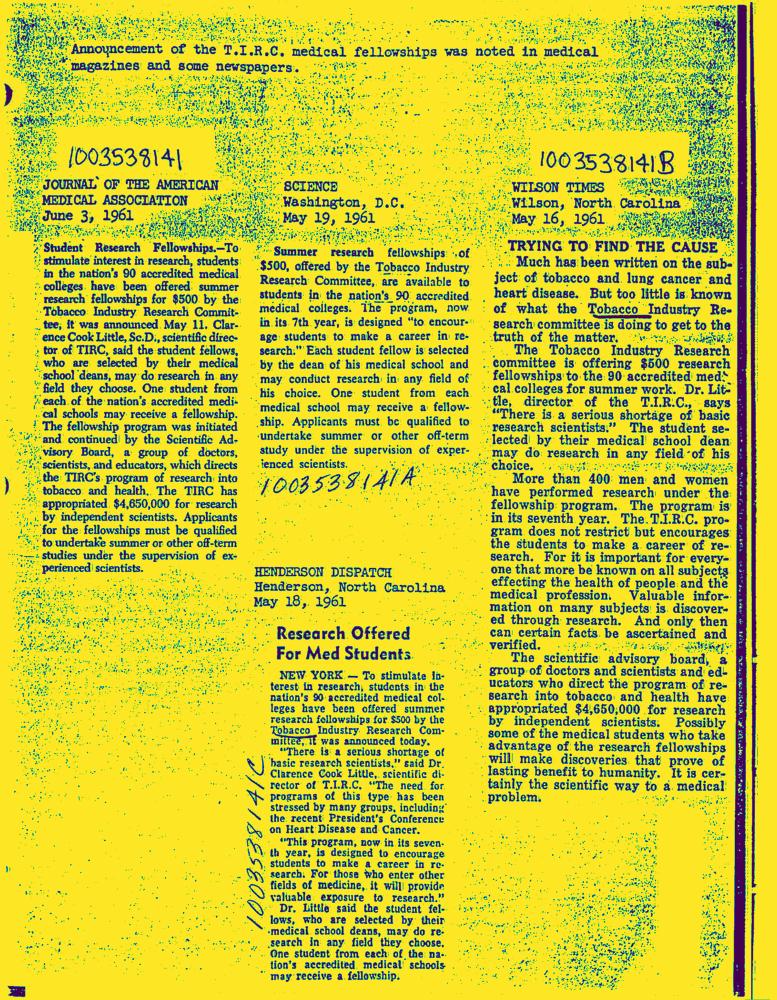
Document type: News-Article